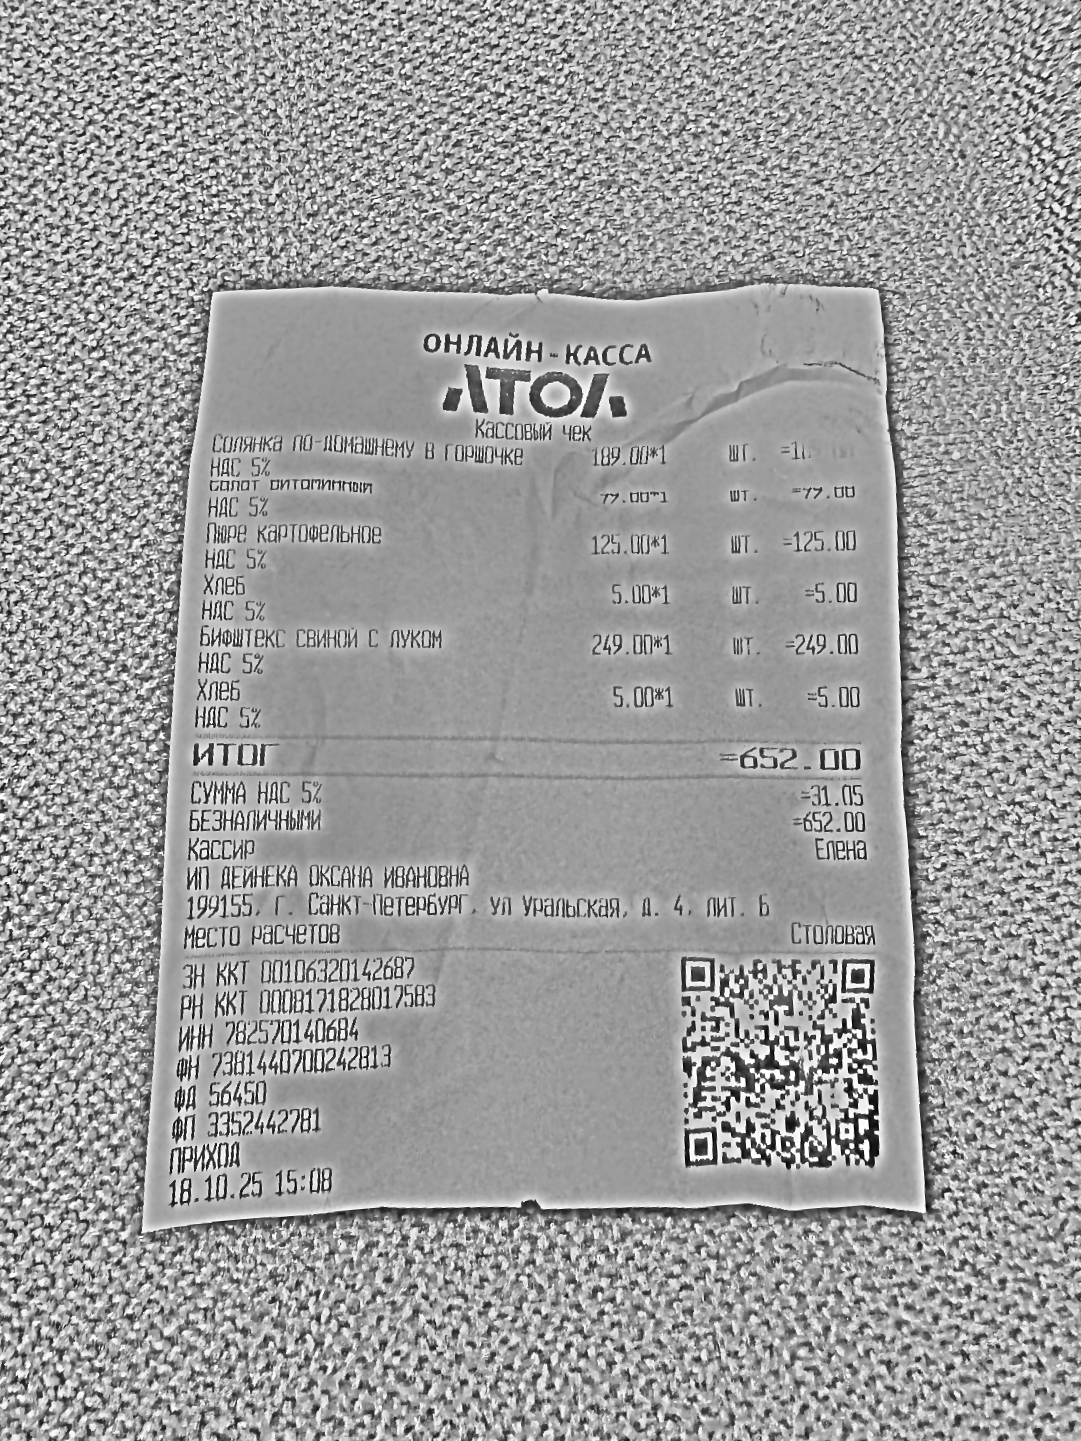
Продавец: ИП ДЕЙНЕКА ОКСАНА ИВАНОВНА
ИНН: 782570140684
Дата: 18.10.25 15:08
Товары: Солянка по-домашнему в горшочке; Салат витаминный; Пюре картофельное; Хлеб; Бифштекс свиной с луком; Хлеб
Количество: 1; 1; 1; 1; 1; 1
Цена: 189.00; не распознано; 125.00; 5.00; 249.00; 5.00
Сумма: не распознано; не распознано; 125.00; 5.00; 249.00; 5.00
Итого: 652.00